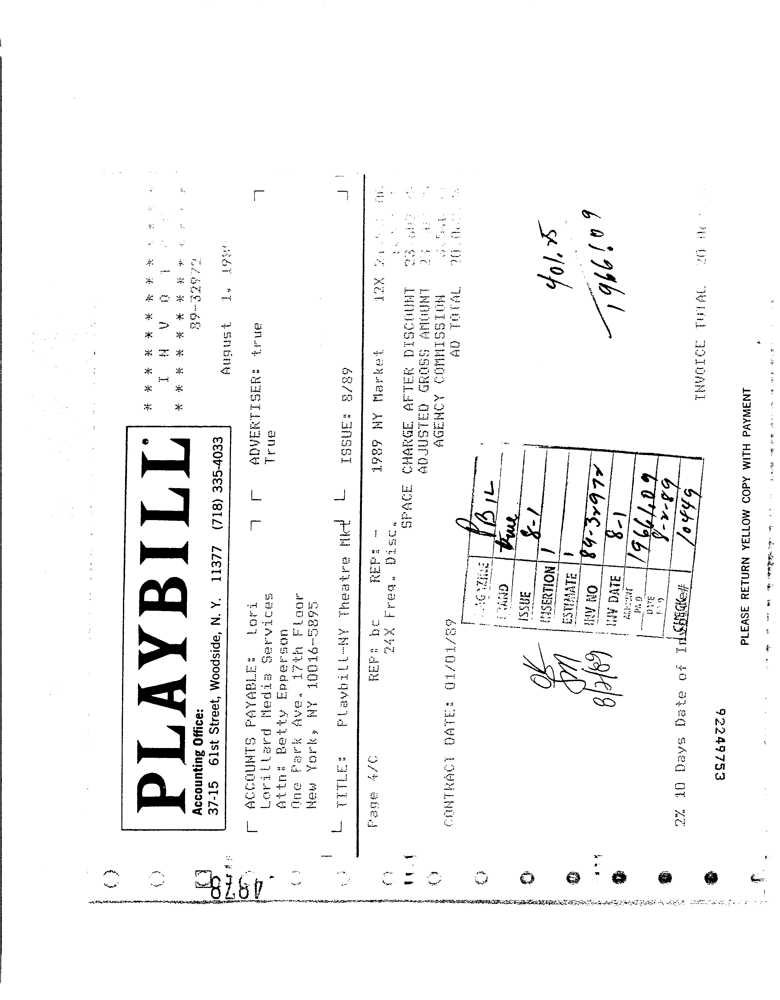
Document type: Invoice